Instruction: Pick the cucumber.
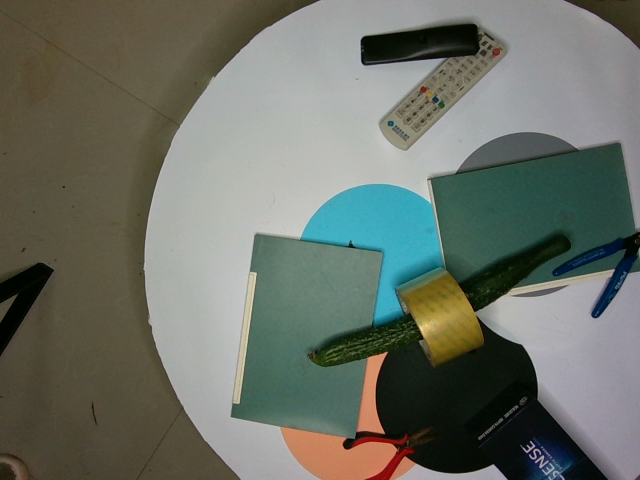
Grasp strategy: vertical